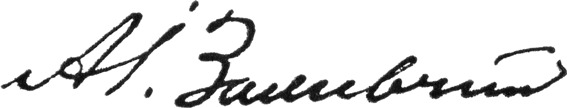
Signature of: andrii zalyvchyi